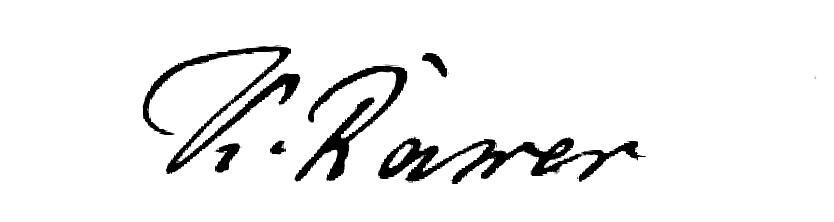
Signature of: karol rawer